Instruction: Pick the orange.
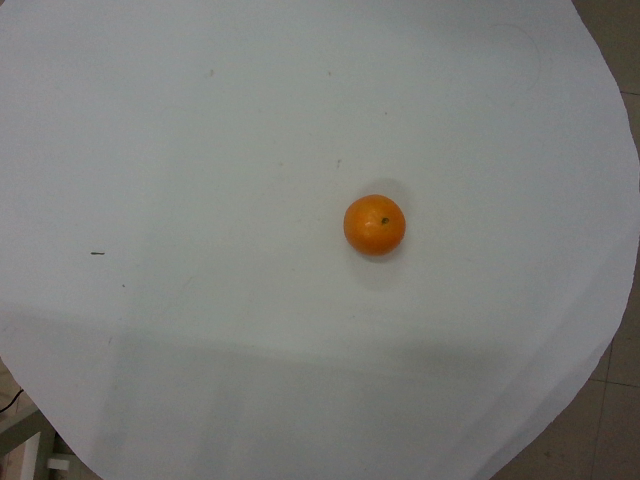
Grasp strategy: vertical